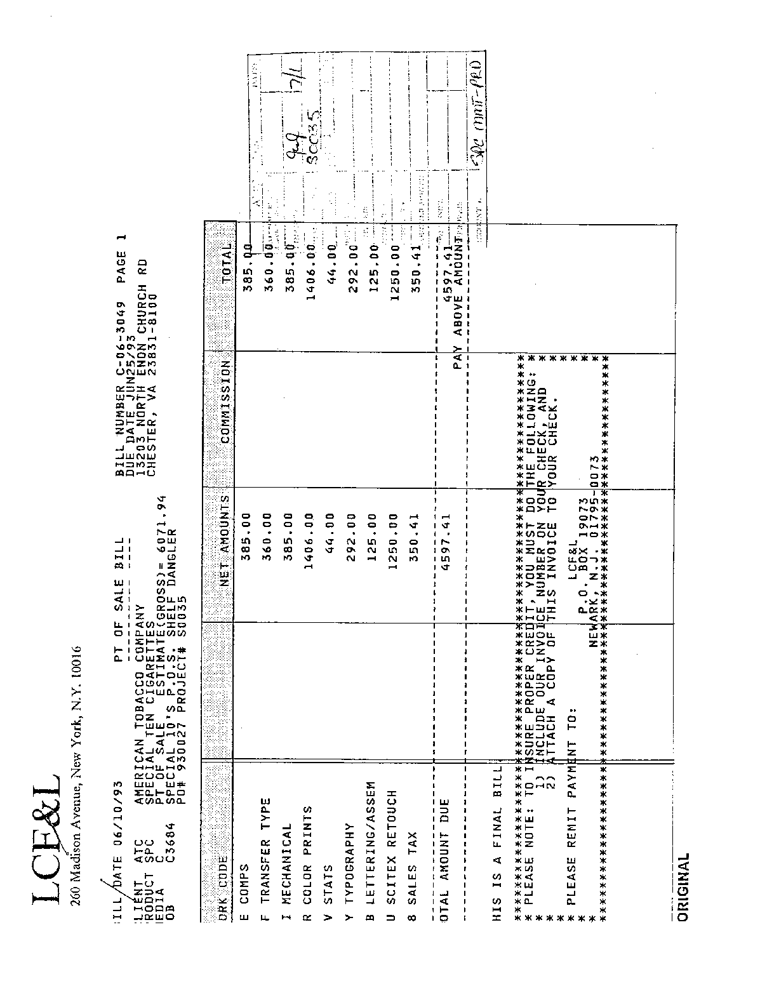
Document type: Invoice